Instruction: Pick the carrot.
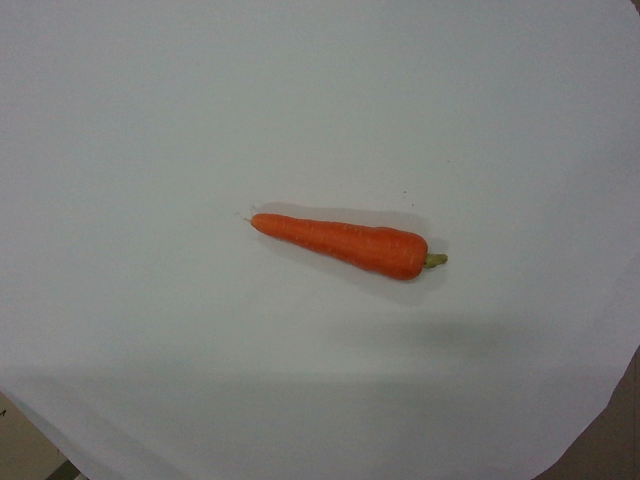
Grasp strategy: vertical